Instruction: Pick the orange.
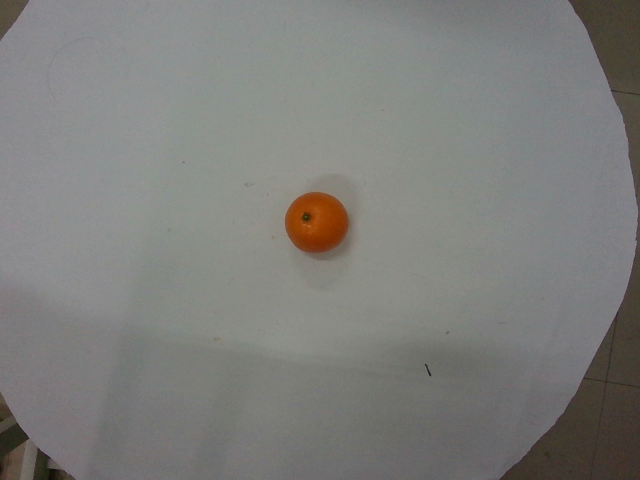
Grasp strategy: vertical